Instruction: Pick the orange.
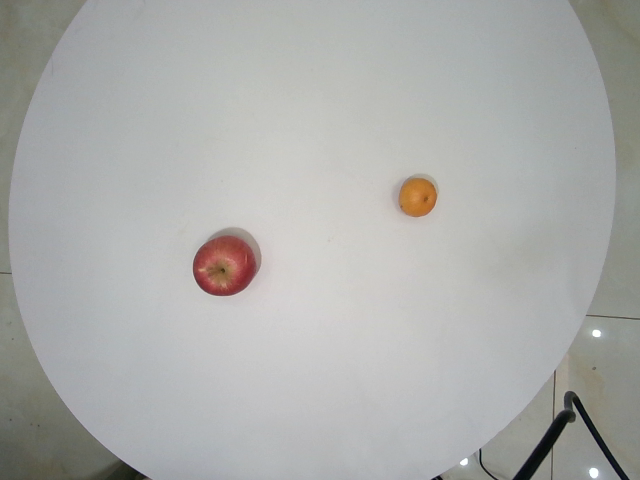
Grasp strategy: vertical